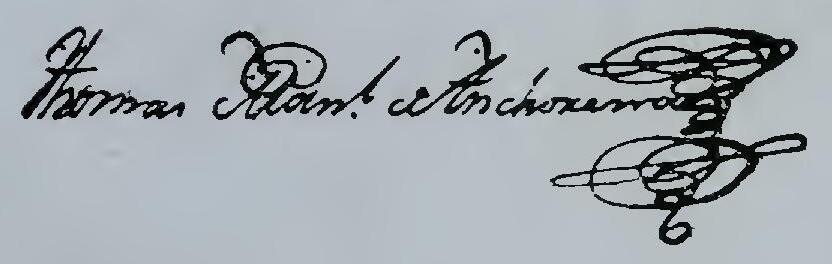
Signature of: tomás de anchorena